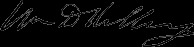
Signature of: william d kelley